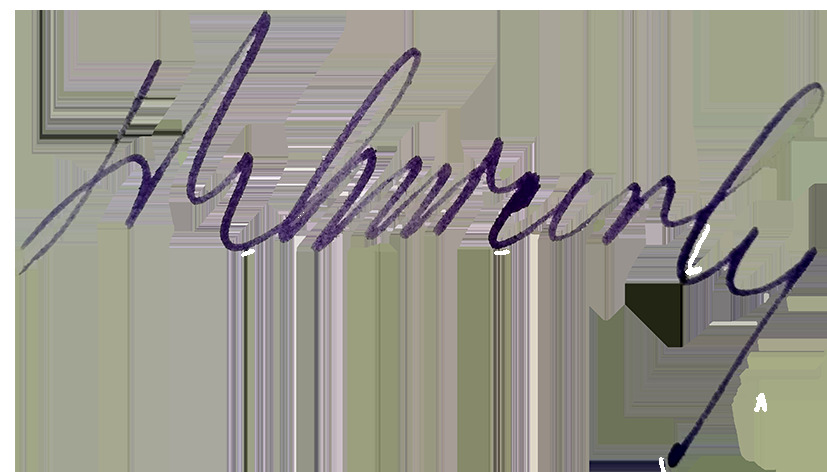
Signature of: nikolay dyatlov